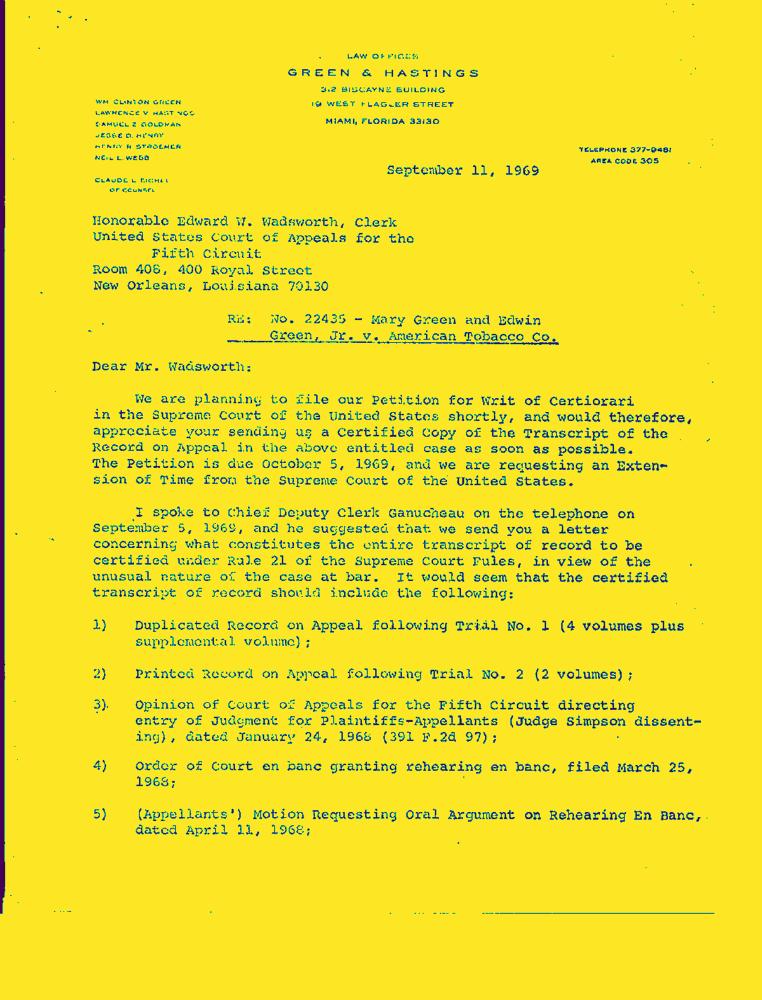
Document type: Letter-Doc